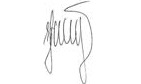
Signature of: eerik juhan truuväli